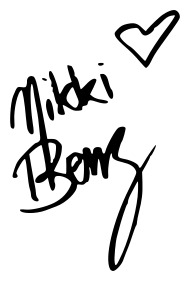
Signature of: nikki benz